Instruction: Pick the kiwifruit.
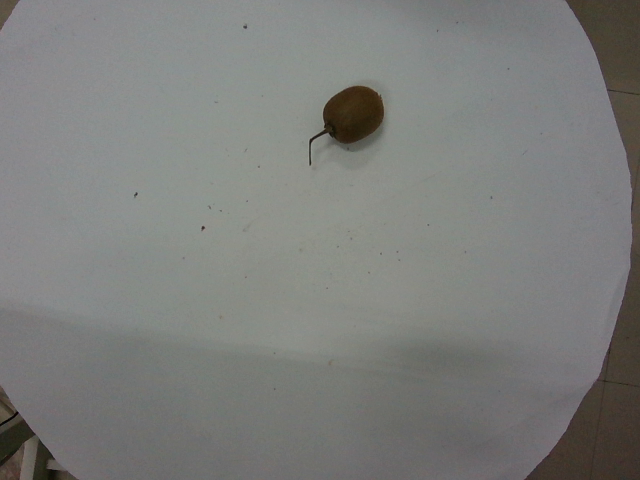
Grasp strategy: vertical